Question: What is the total amount of taxes owed as per the document?
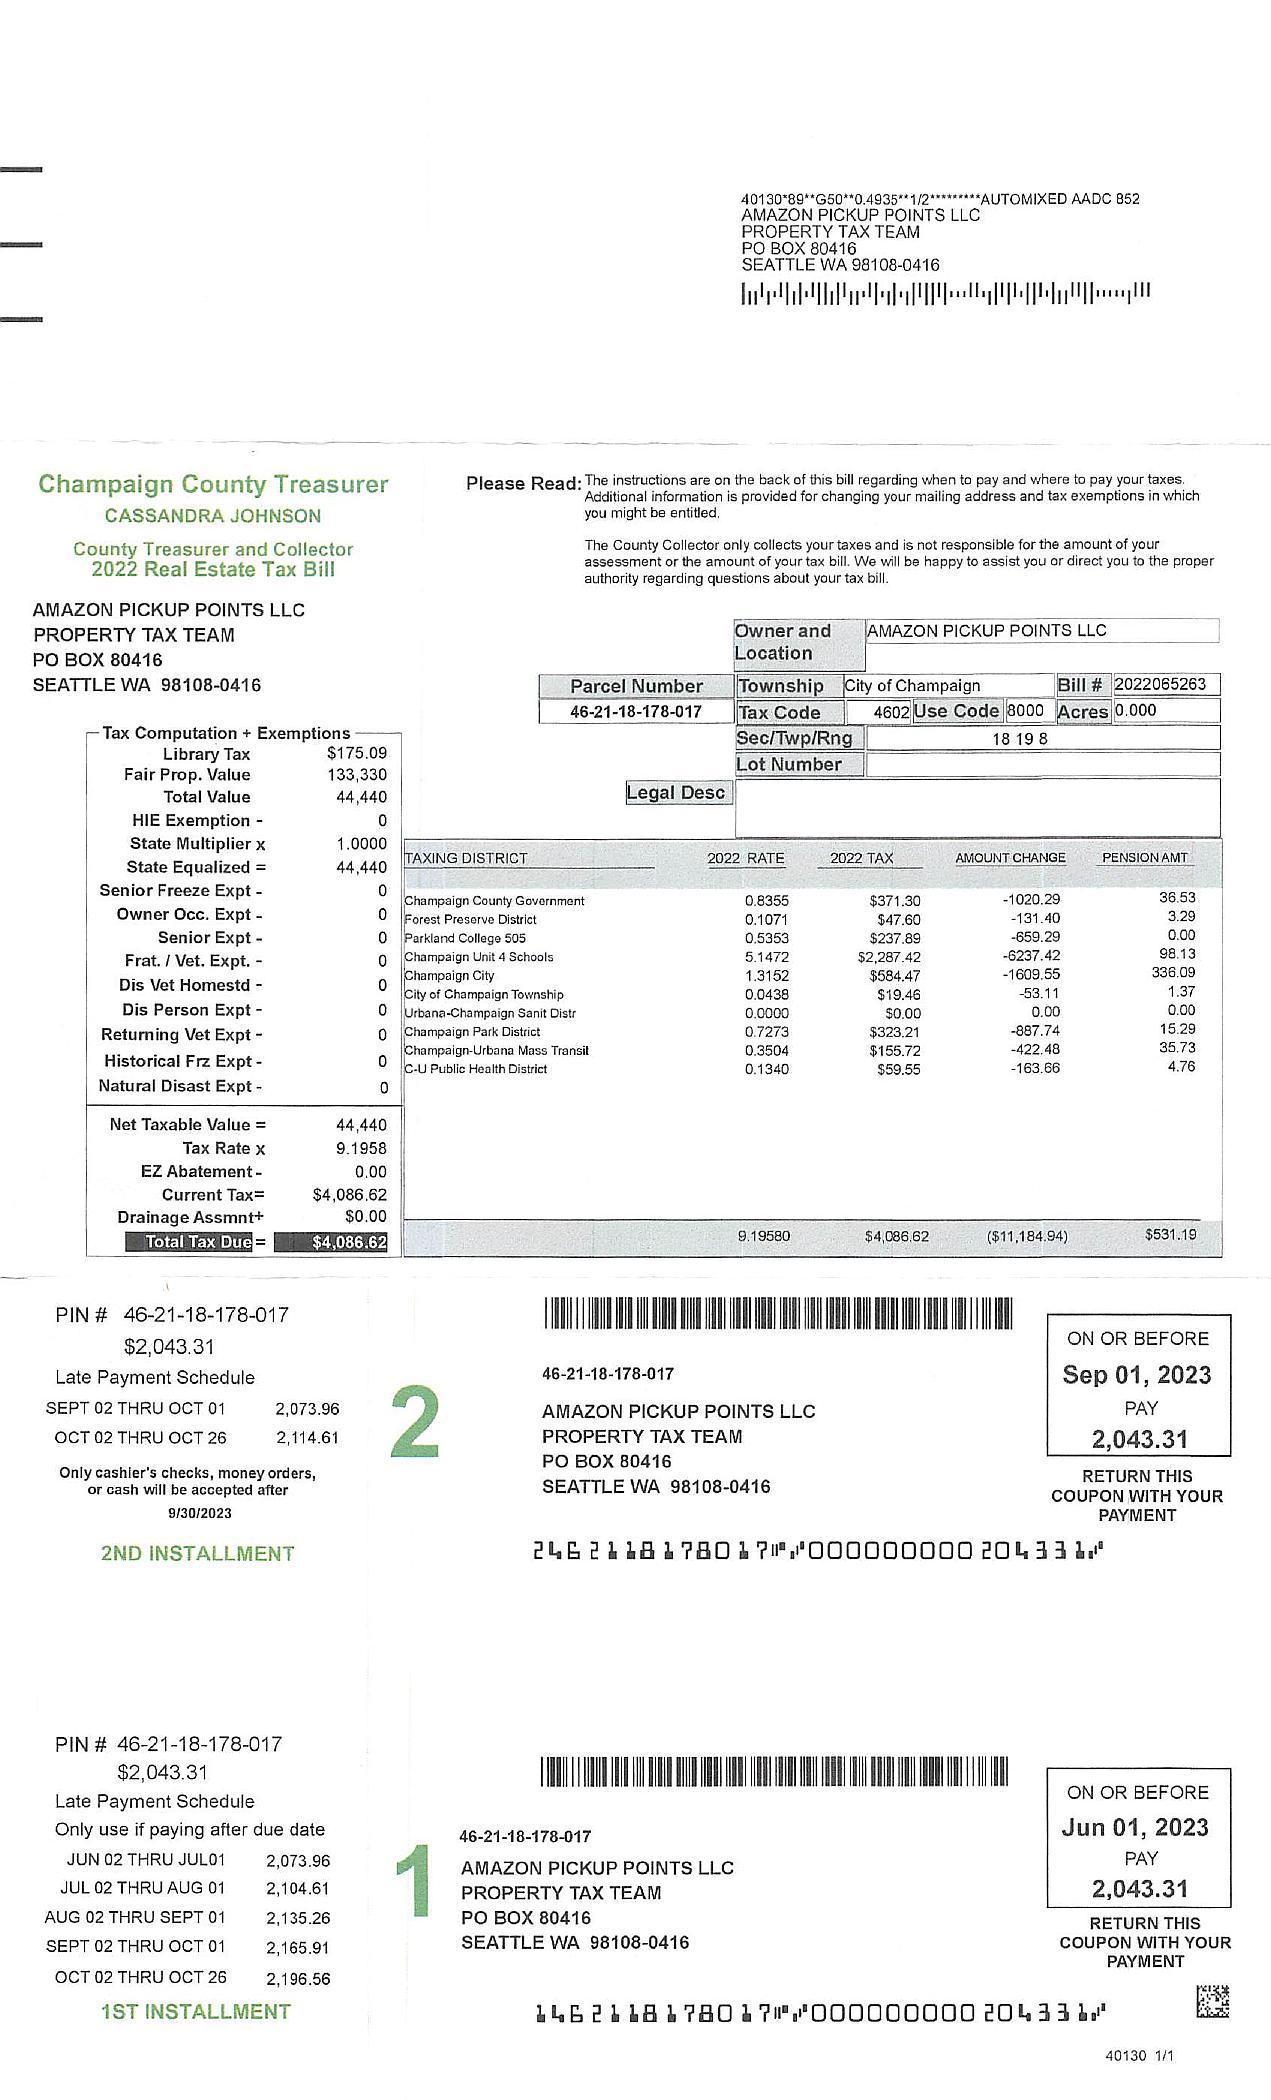
Answer: "4,086.62"